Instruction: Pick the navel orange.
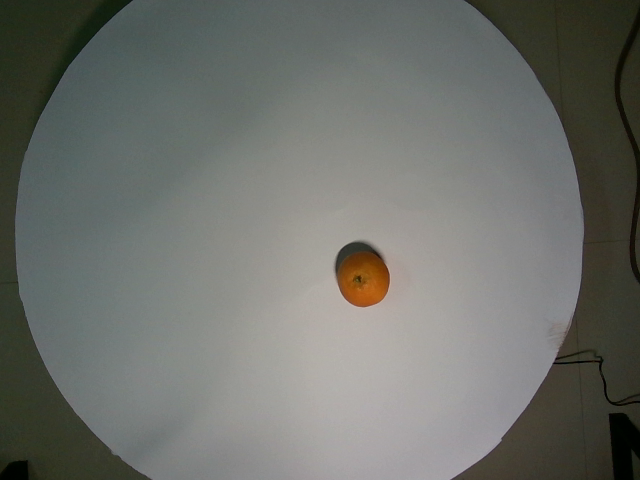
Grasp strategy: vertical